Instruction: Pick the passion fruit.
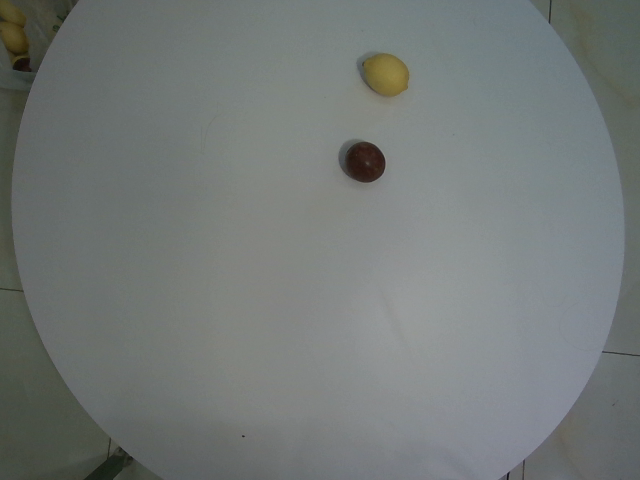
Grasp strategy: vertical